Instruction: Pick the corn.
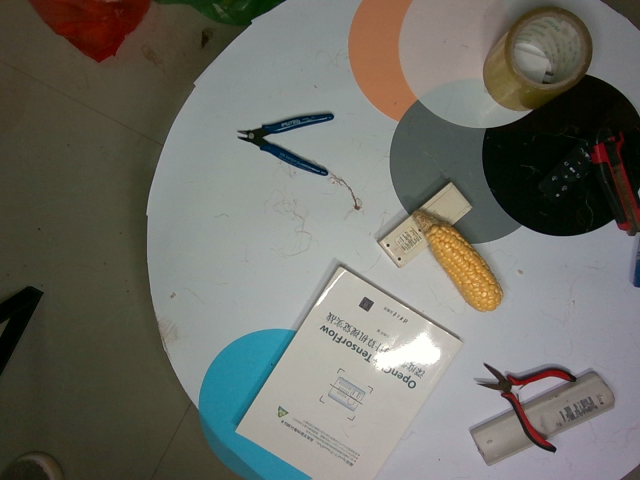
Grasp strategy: vertical